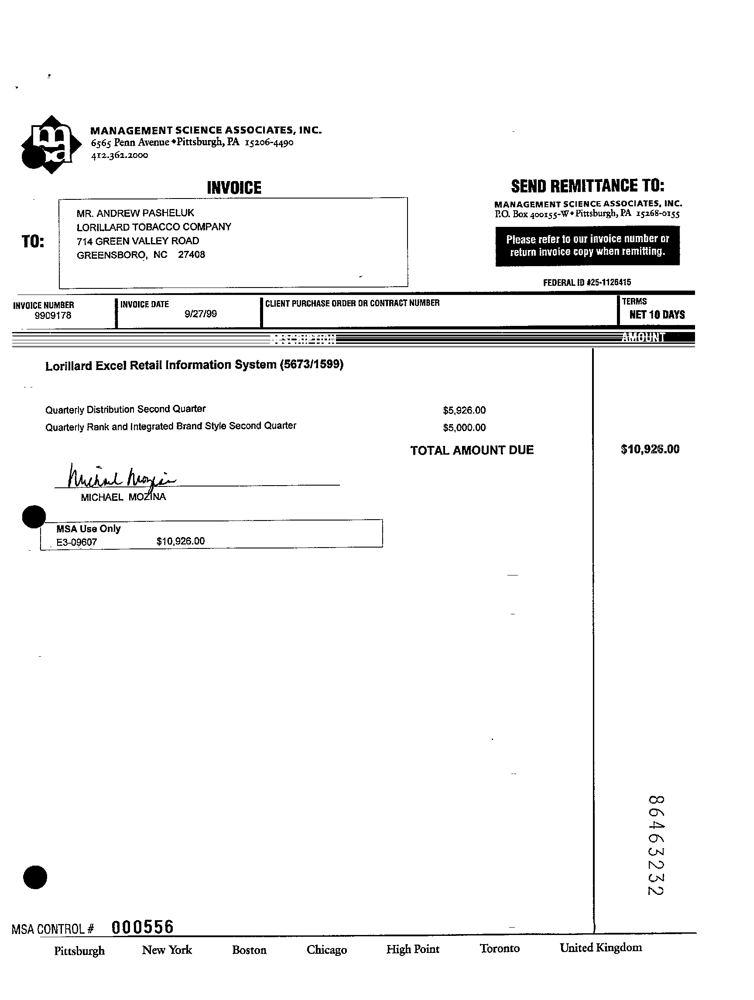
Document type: Invoice